Question: In what way does the history help explain the case?
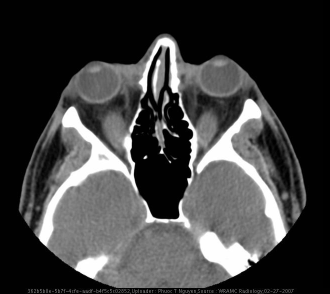
Answer: The patient's history of 45 year-old man with a past history of malignant testicular neoplasm and Hashimoto’s thyroiditis, presents now with a several-month history of worsening eye swelling, dryness, and irritation, gradually progressing to lid retraction and intermittent blurry vision, prompting a referral to ophthalmology.  He denies recent trauma, fever, chills, nausea, headaches. is key in understanding the case.